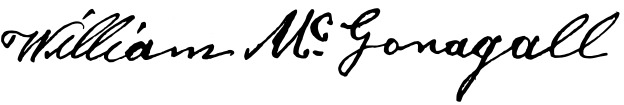
Signature of: william mcgonagall